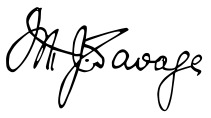
Signature of: michael joseph savage